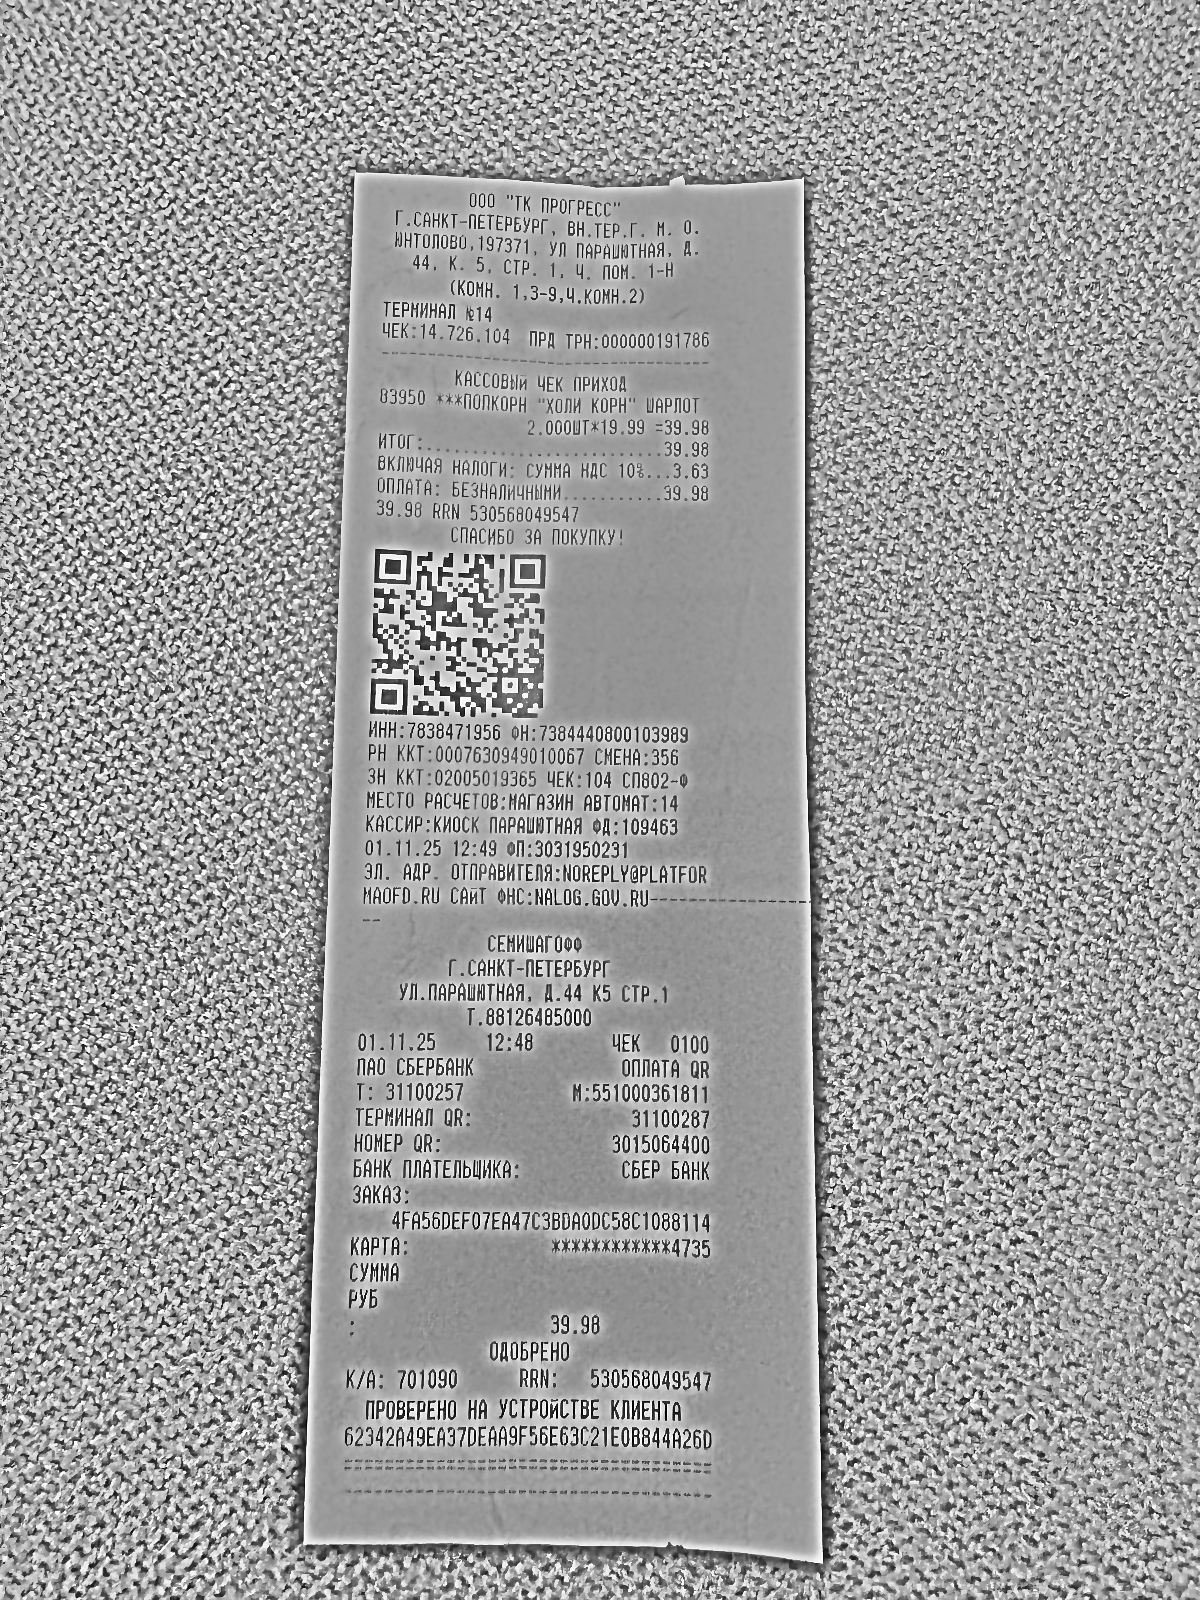
Продавец: ООО "ТК ПРОГРЕСС"
ИНН: 7838471956
Дата: 01.11.25
Товары: 83950 ***ПОПКОРН "ХОЛИ КОРН" ШАРЛОТ
Количество: 2.000
Цена: 19.99
Сумма: 39.98
Итого: 39.98